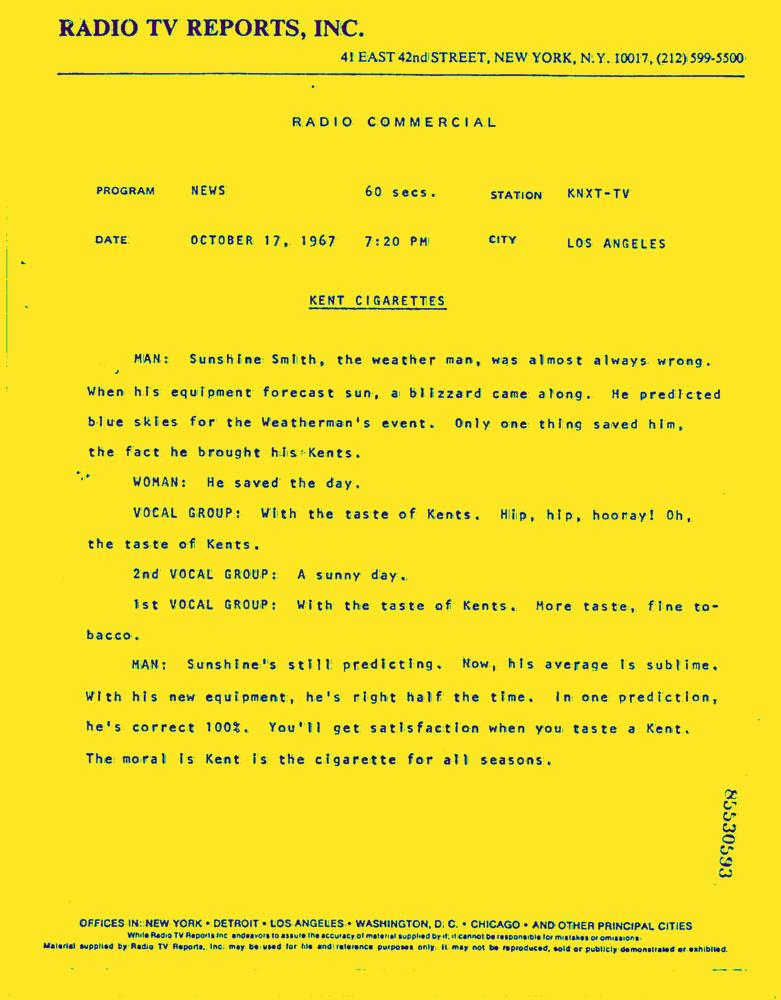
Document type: AD